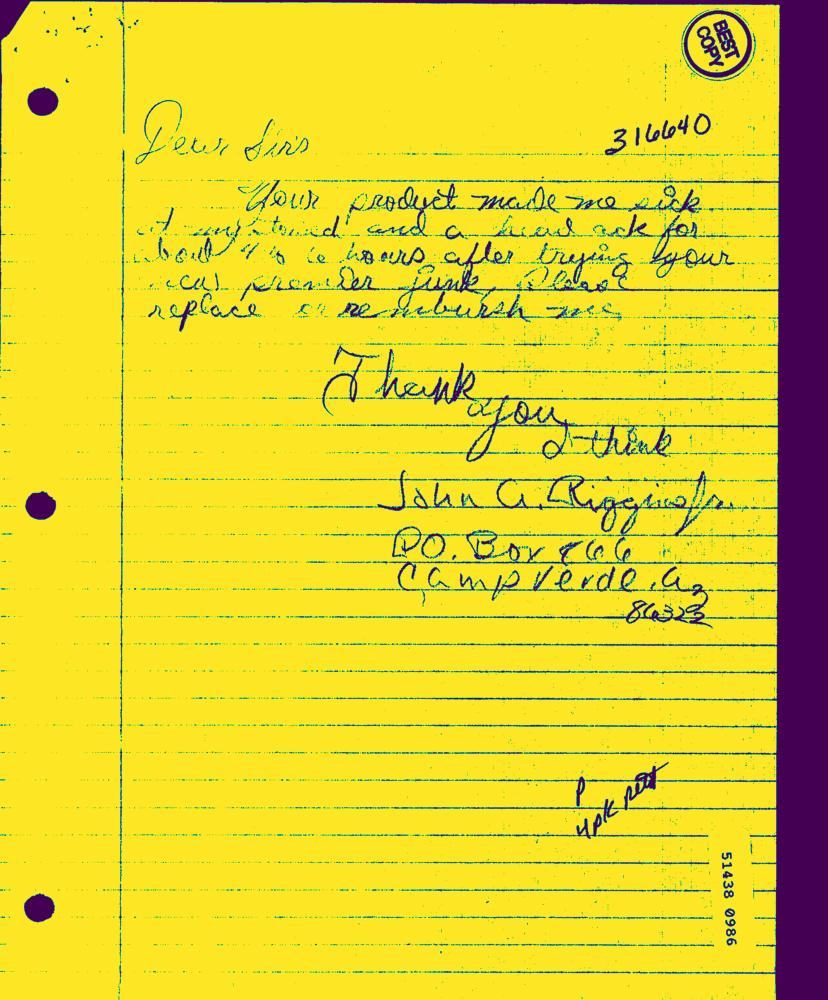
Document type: Hand-Written